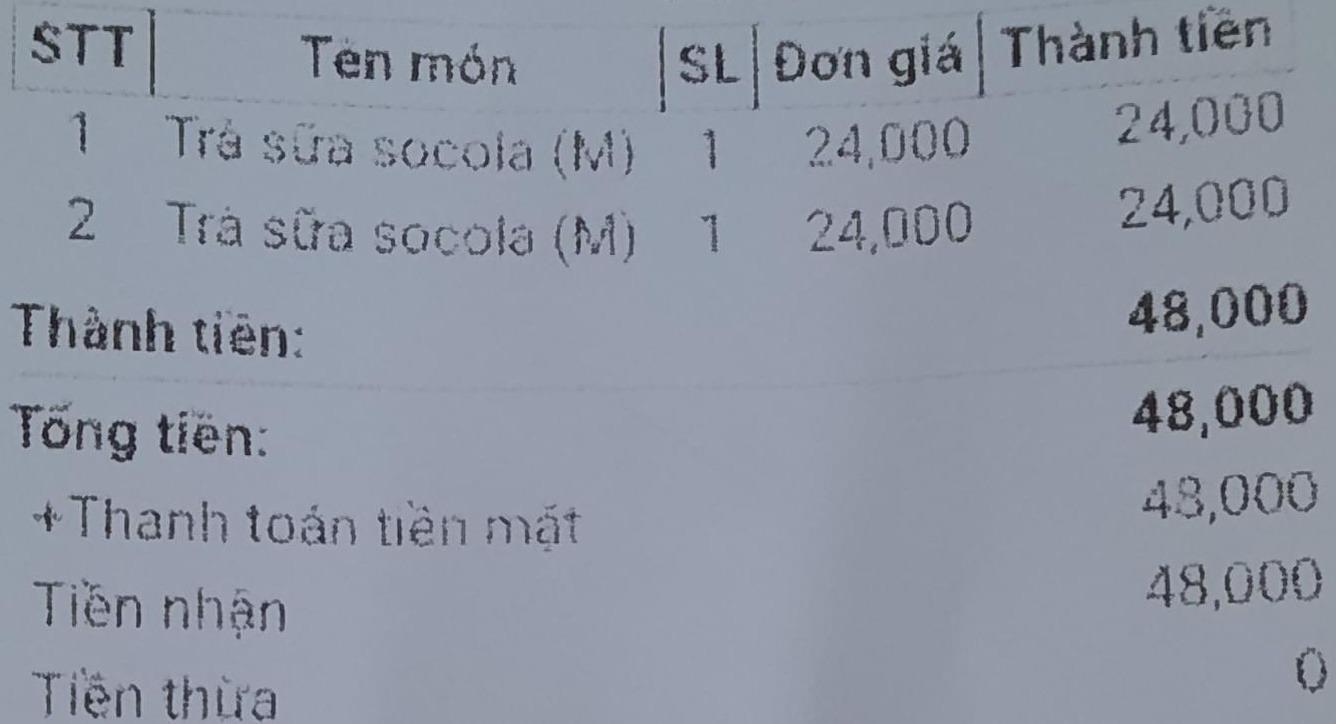
<table>
<tr>
<th>STT</th>
<th>Tên món</th>
<th>SL</th>
<th>Đơn giá</th>
<th>Thành tiền</th>
</tr>
<tr>
<td>1</td>
<td>Trà sữa socola (M)</td>
<td>1</td>
<td>24,000</td>
<td>24,000</td>
</tr>
<tr>
<td>2</td>
<td>Trà sữa socola (M)</td>
<td>1</td>
<td>24,000</td>
<td>24,000</td>
</tr>
</table>

Thành tiền: 48,000
Tổng tiền: 48,000
+ Thanh toán tiền mặt 48,000
Tiền nhận 48,000
Tiền thừa 0